Identify and extract the amount in words, amount in numbers, payee name, cheque date, and bank name from the image.
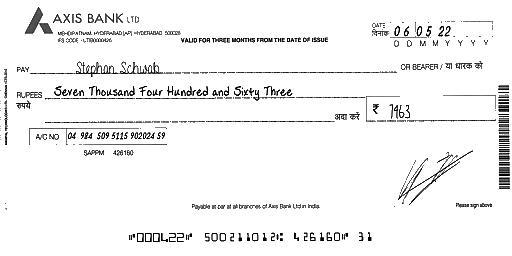
amt_in_words: Seven Thousand Four Hundred and Sixty Three
amt_in_figures: 7463
payee_name: Stephan Schwab
bank_name: AXIS BANK
cheque_date: 06/05/22